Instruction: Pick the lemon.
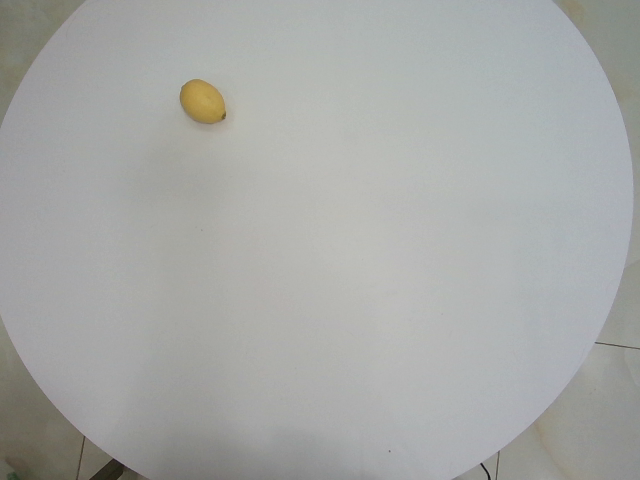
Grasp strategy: vertical